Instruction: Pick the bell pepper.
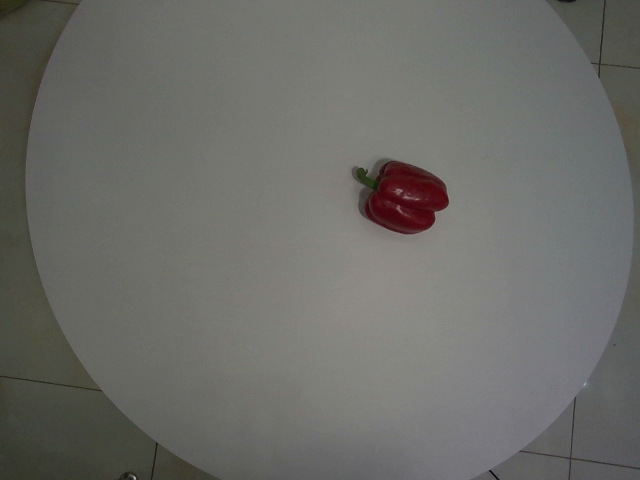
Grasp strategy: vertical